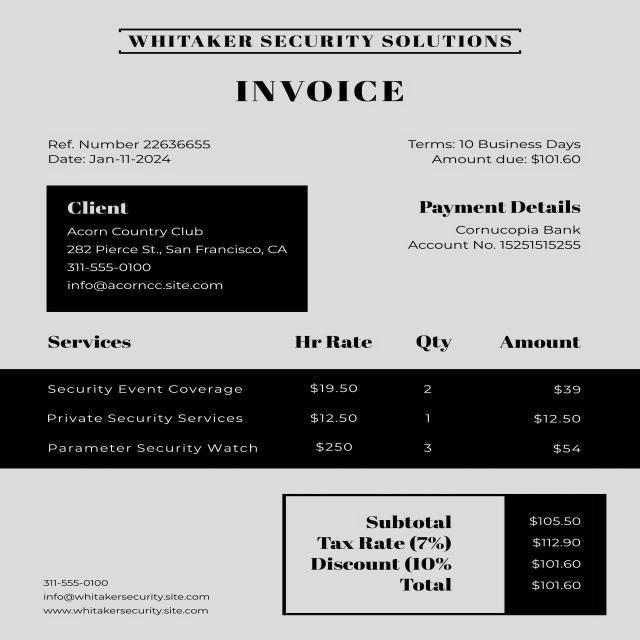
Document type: Invoice